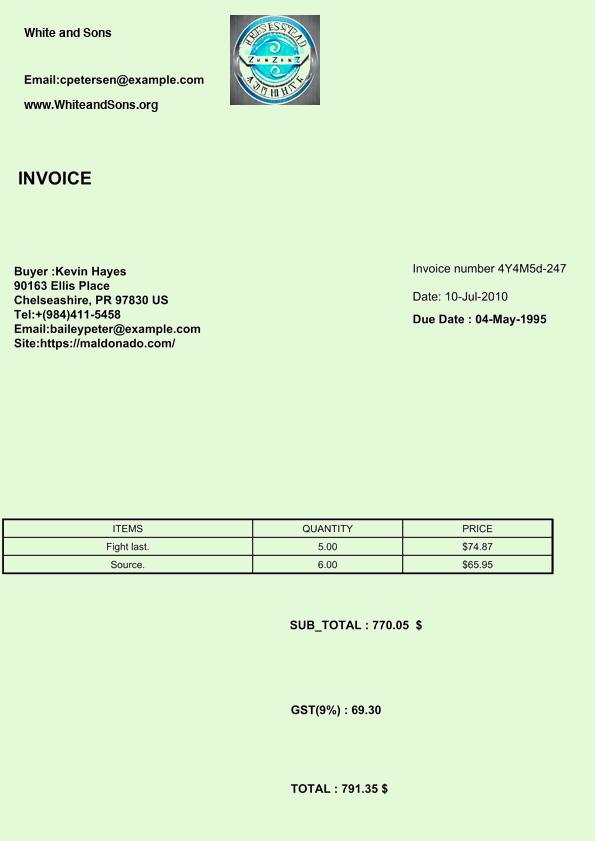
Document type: Invoice